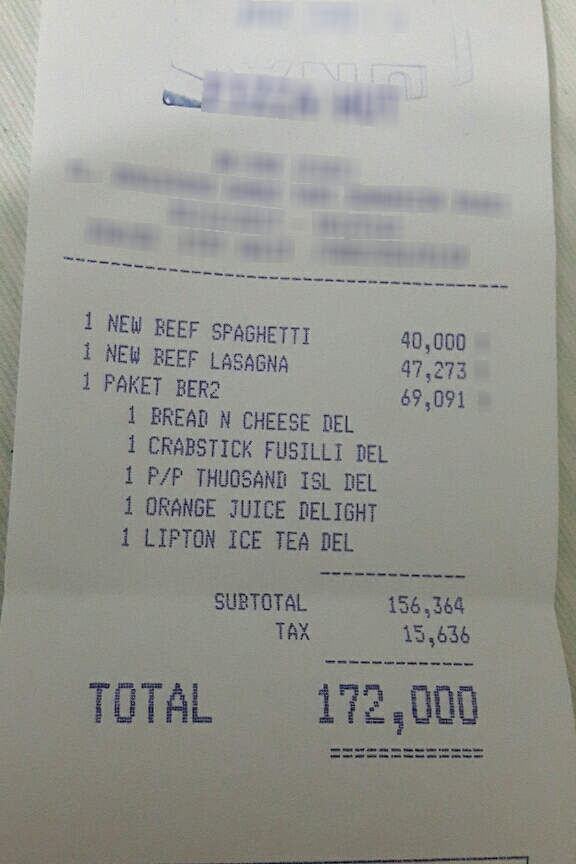
Number of items: 3
Subtotal: 156,364
Tax: 15,636
Total: 172,000
OCR text regions:
text: 1
text: NEW
text: BEEF
text: SPAGHETTI
text: 40,000
text: 1
text: NEW
text: BEEF
text: LASAGNA
text: 47,273
text: 1
text: PAKET
text: BER2
text: 69,091
text: 1
text: BREAD
text: N
text: CHEESE
text: DEL
text: 1
text: CRABSTICK
text: FUSILLI
text: DEL
text: 1
text: P/P
text: THUOSAND
text: ISL
text: DEL
text: 1
text: ORANGE
text: JUICE
text: DELIGHT
text: 1
text: LIPTON
text: ICE
text: TEA
text: DEL
text: TOTAL
text: 172,000
text: SUBTOTAL
text: 156,364
text: TAX
text: 15,636